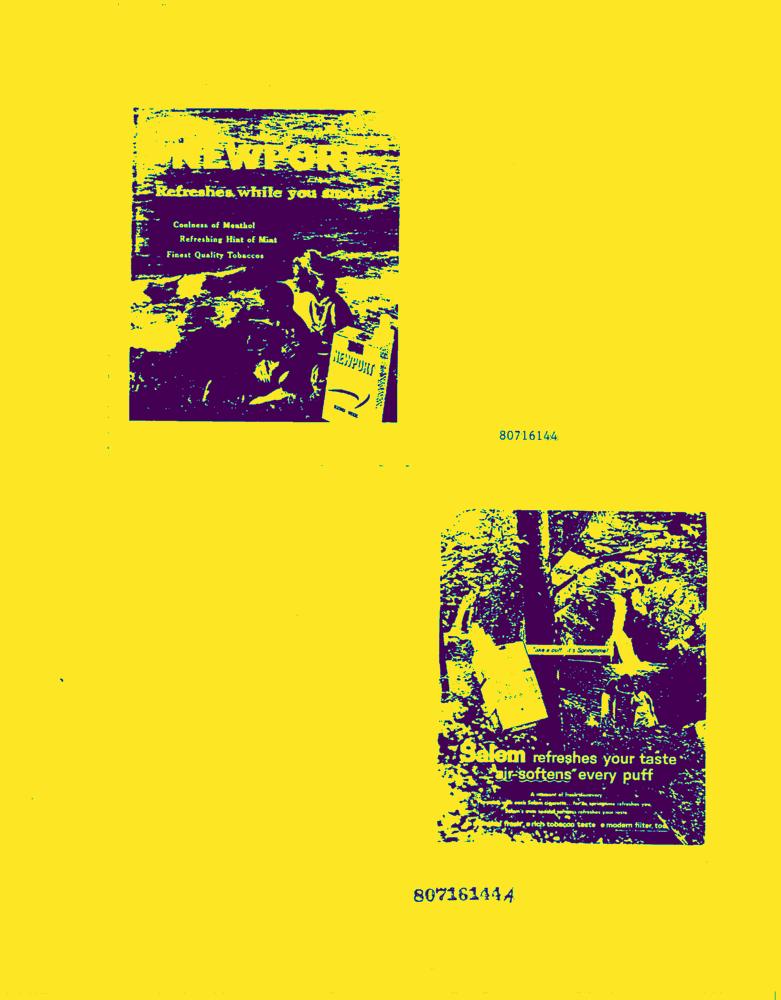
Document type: AD